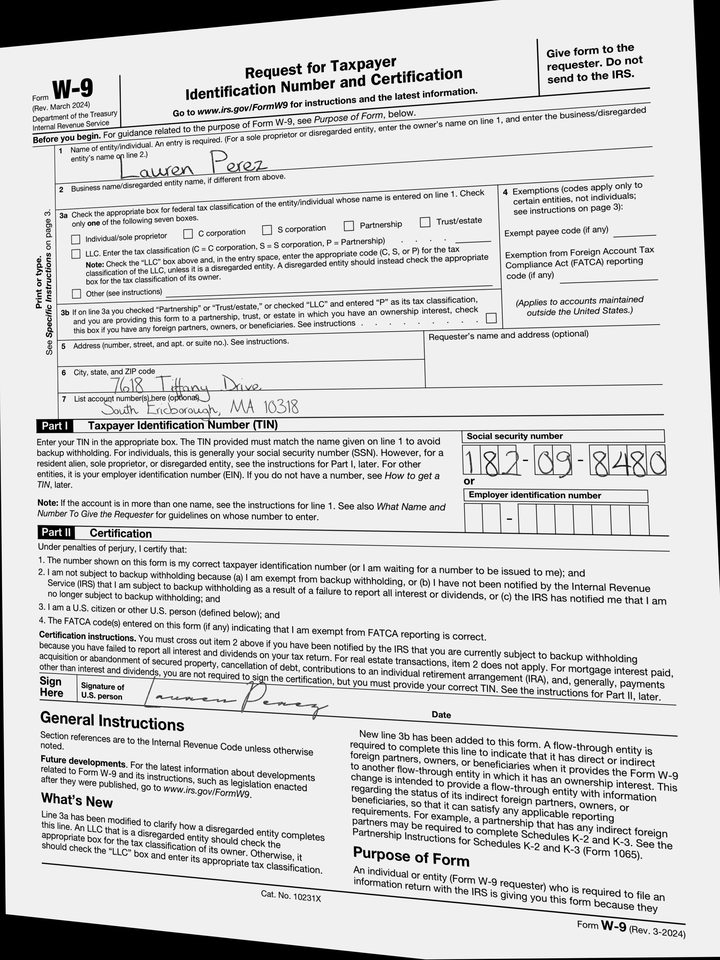
adr1: 7618 Tiffany Drive
adr2: South Ericborough, MA 10318
cbx: no
ssn: 182098480
enm: Lauren Perez